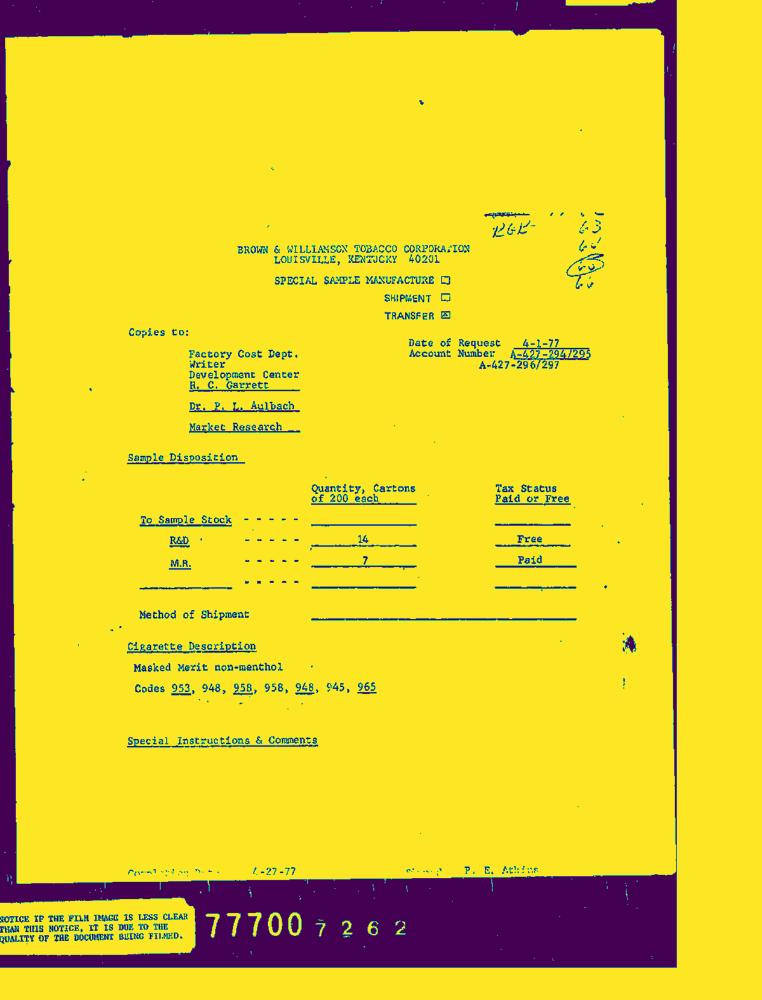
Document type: Invoice-Doc